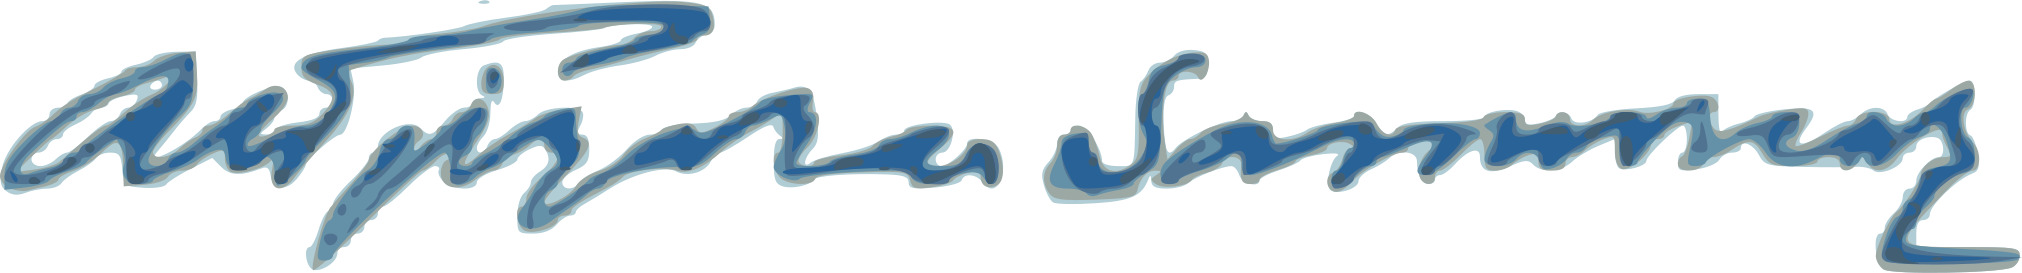
Signature of: alexandru tzigara samurcaș